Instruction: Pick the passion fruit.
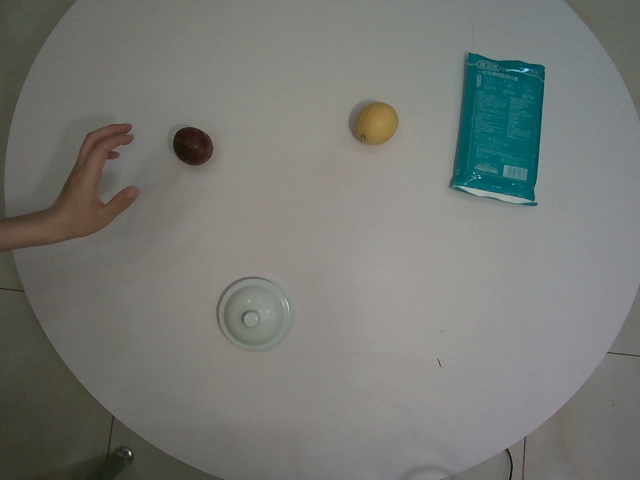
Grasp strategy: vertical